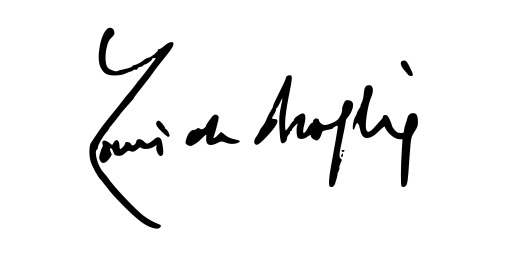
Signature of: louis de broglie